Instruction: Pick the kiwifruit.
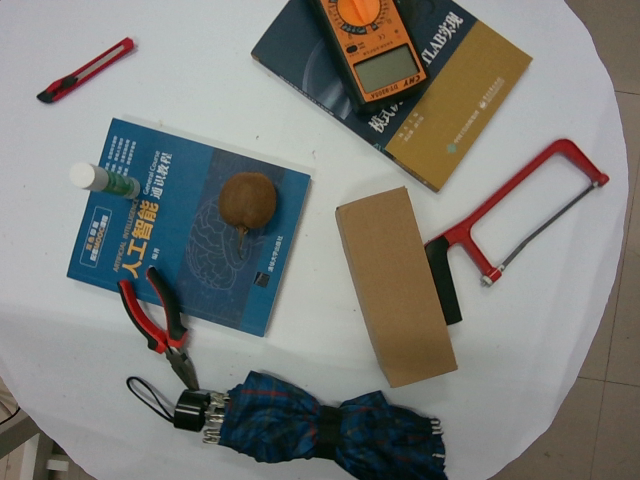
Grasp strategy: vertical